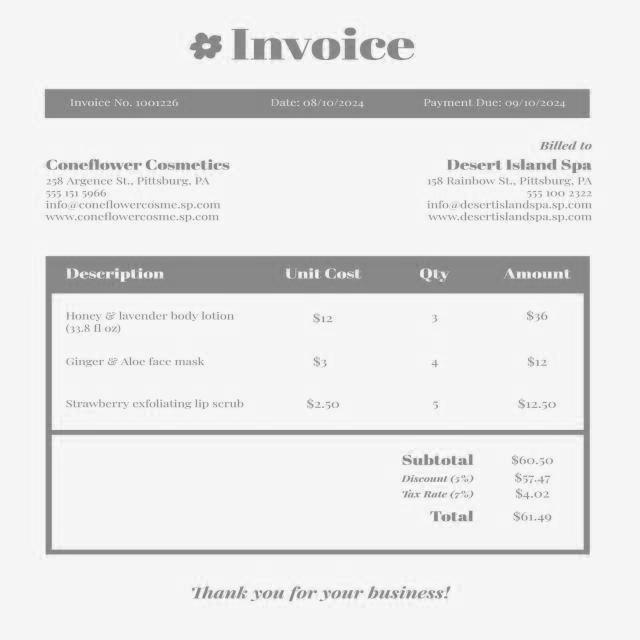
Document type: Invoice